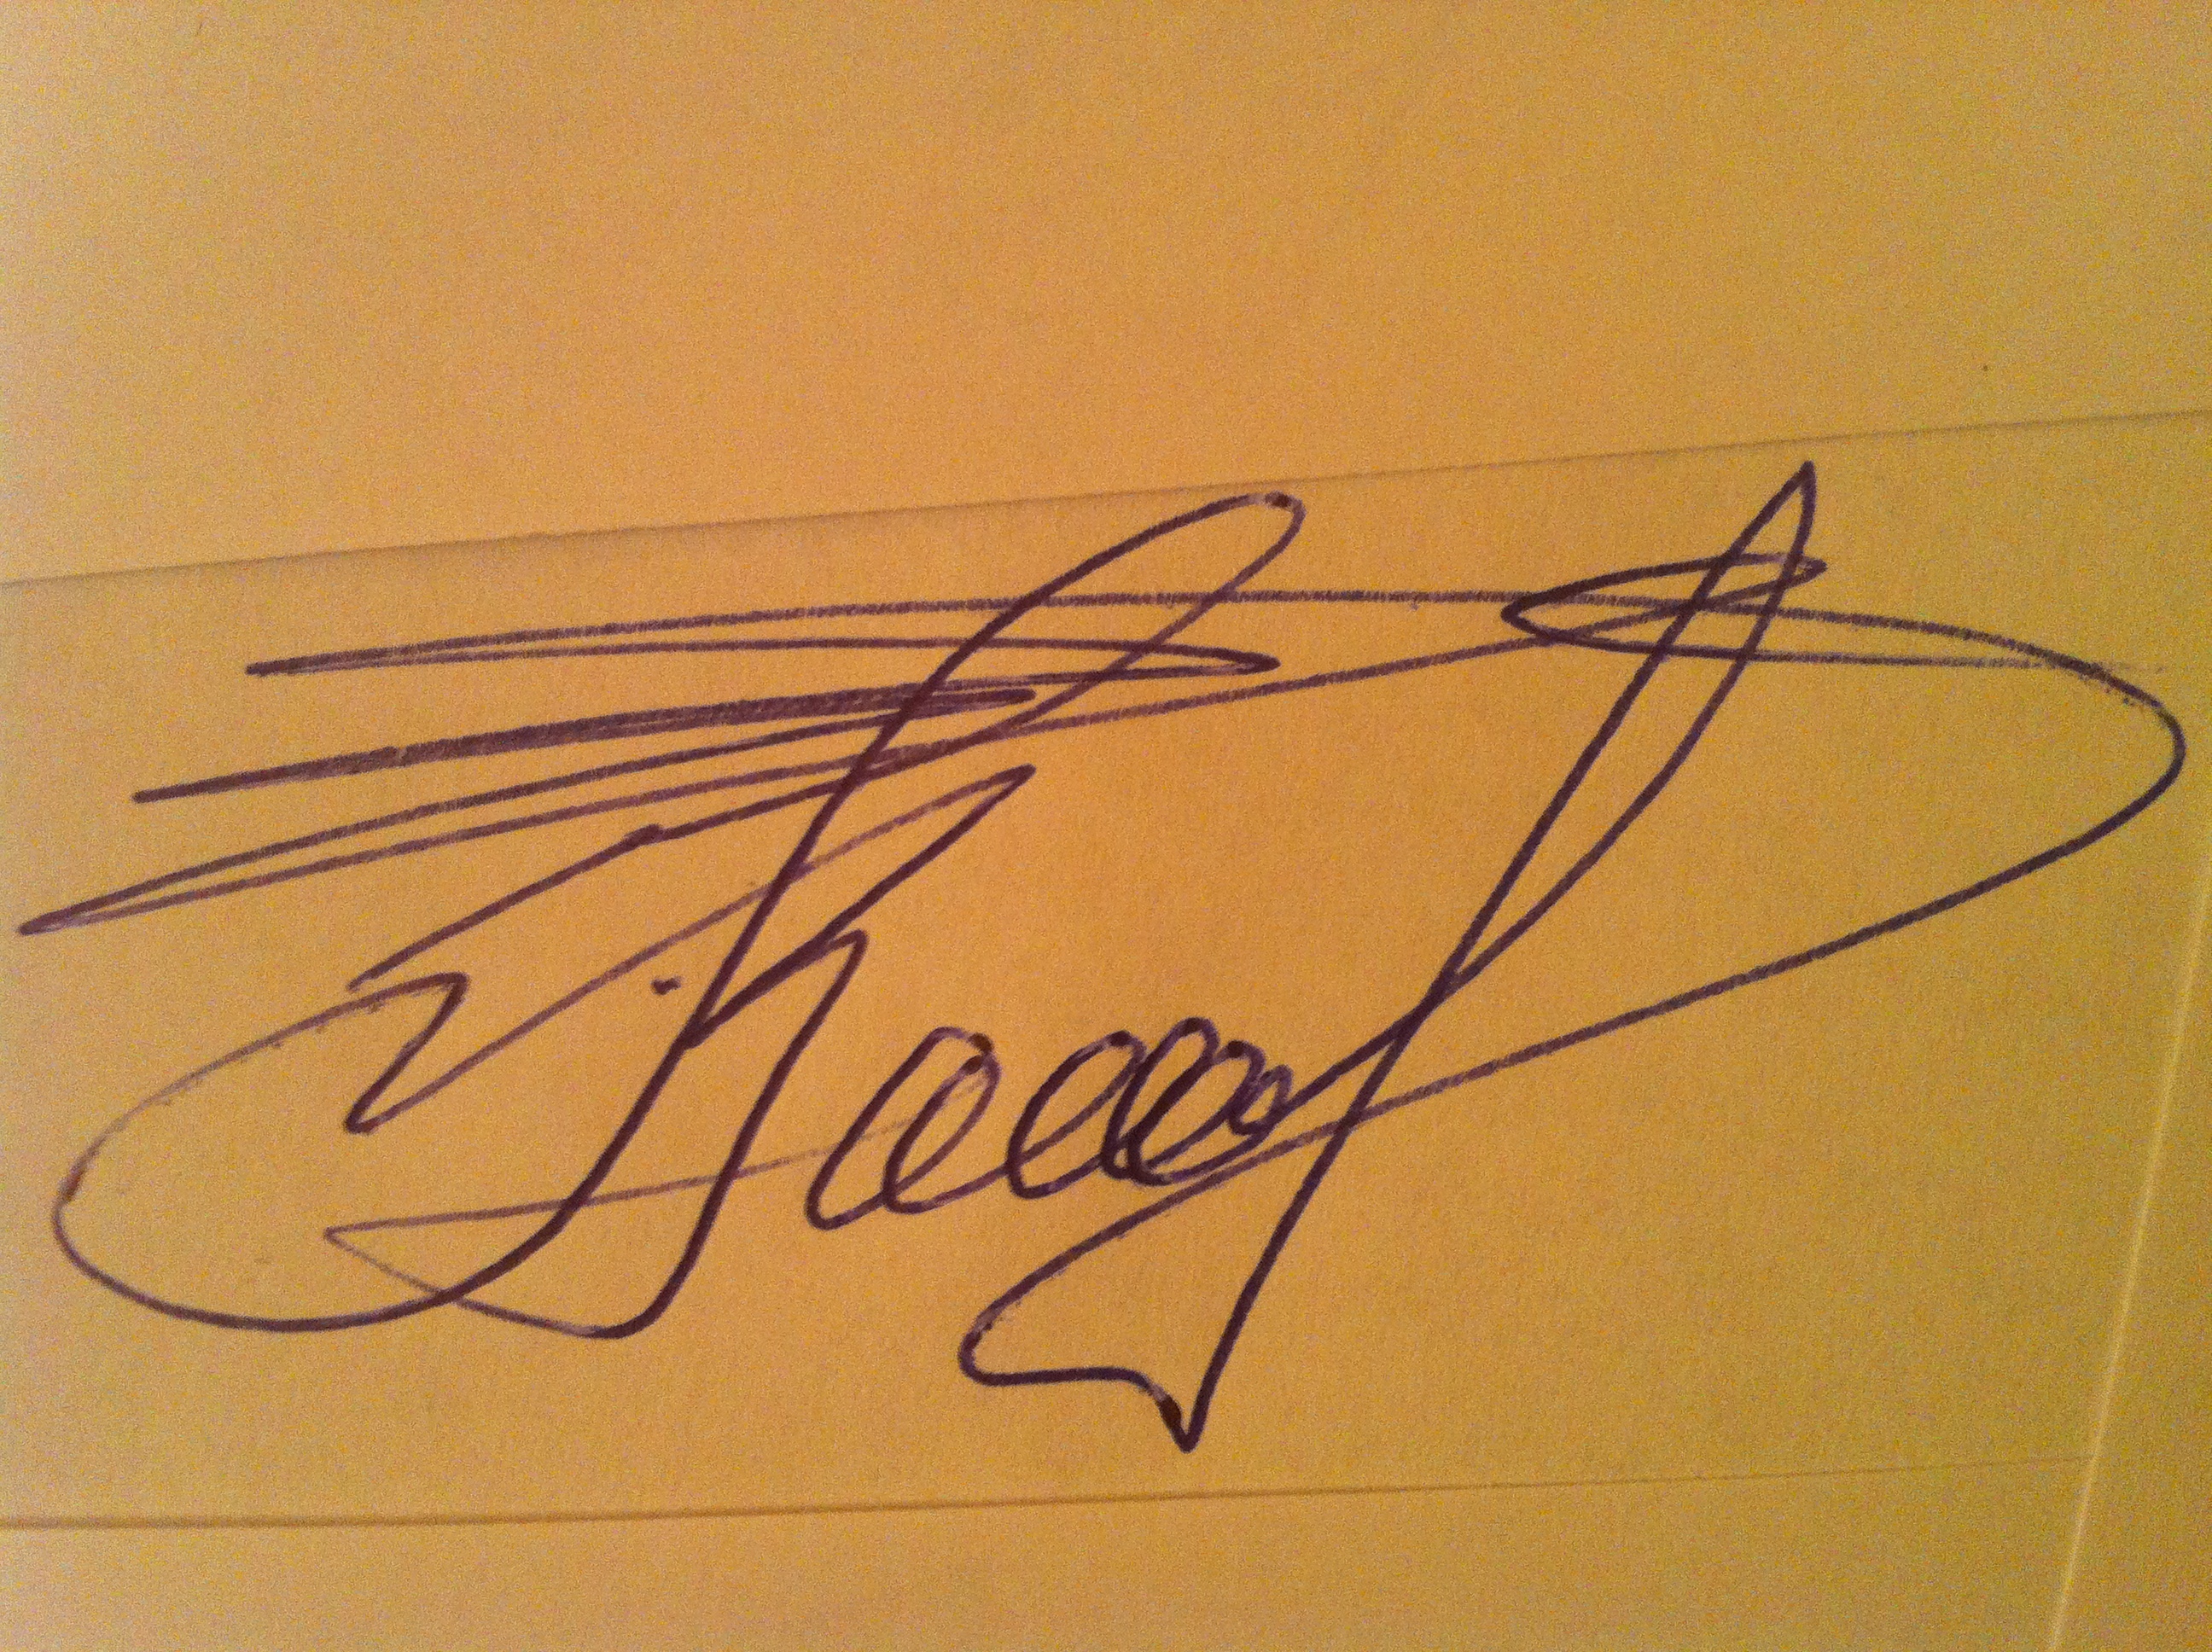
Signature of: mikhail zapolev